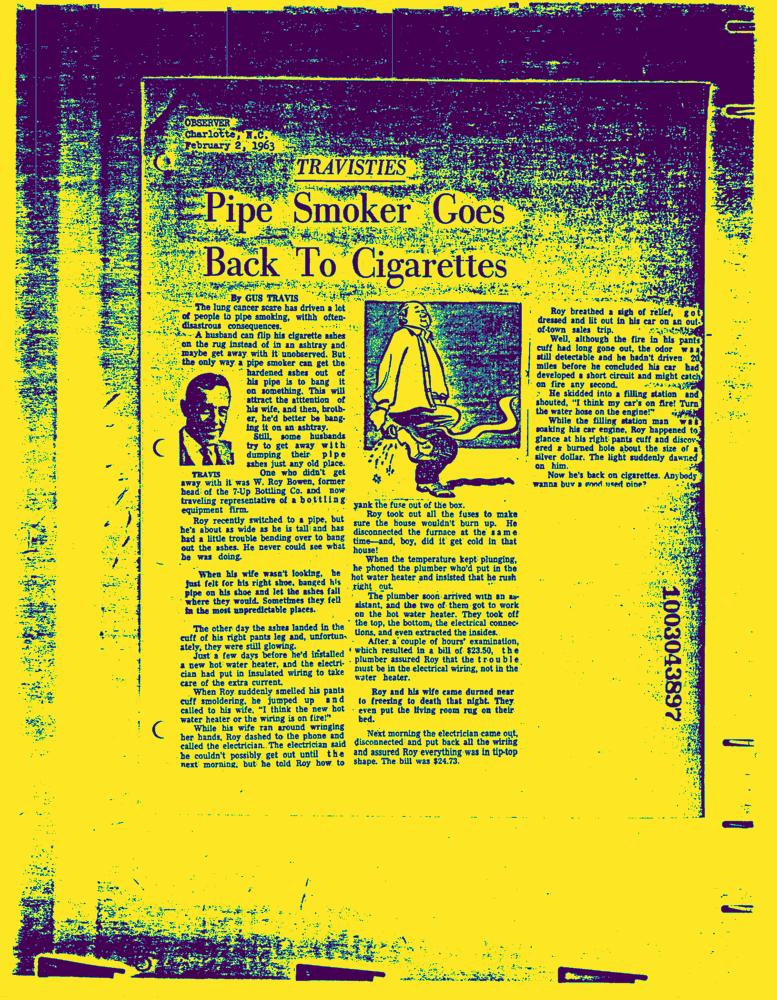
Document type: News-Article